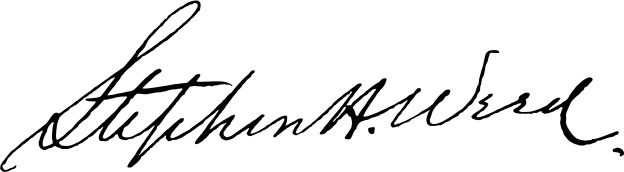
Signature of: stephen h weed